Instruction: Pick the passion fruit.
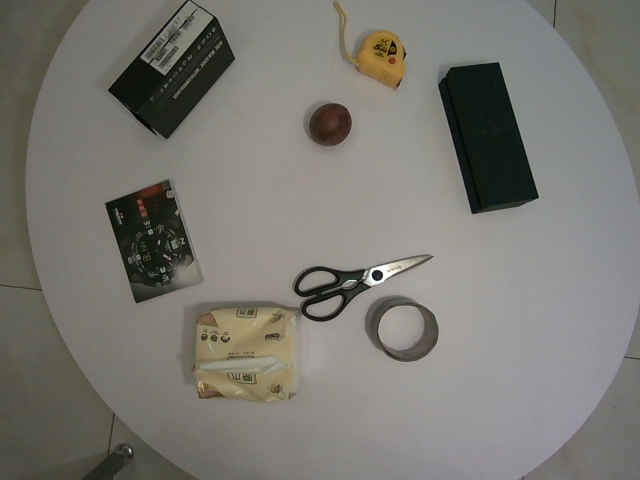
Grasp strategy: vertical